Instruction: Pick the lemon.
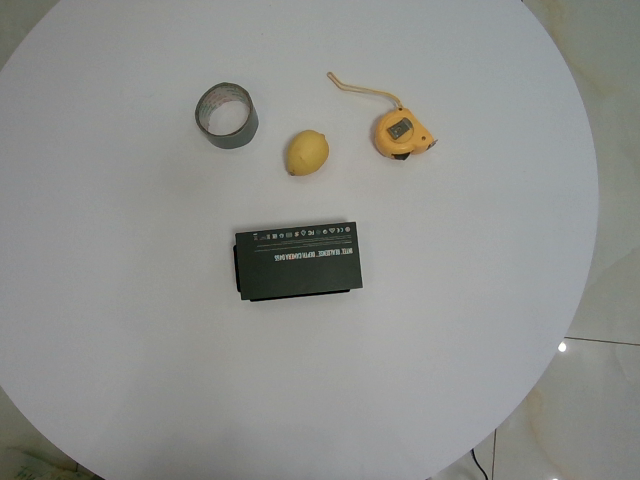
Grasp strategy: vertical